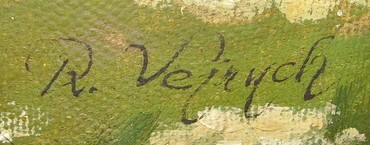
Signature of: rudolf vejrych